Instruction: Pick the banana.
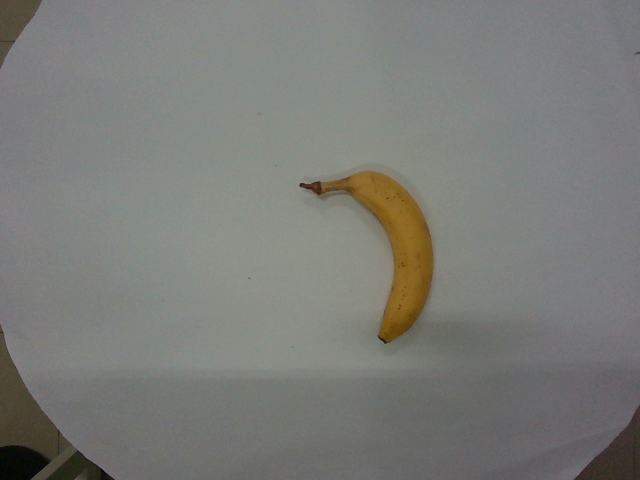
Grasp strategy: vertical